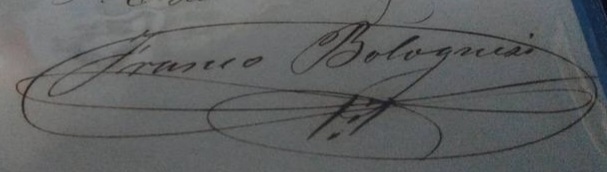
Signature of: francisco bolognesi